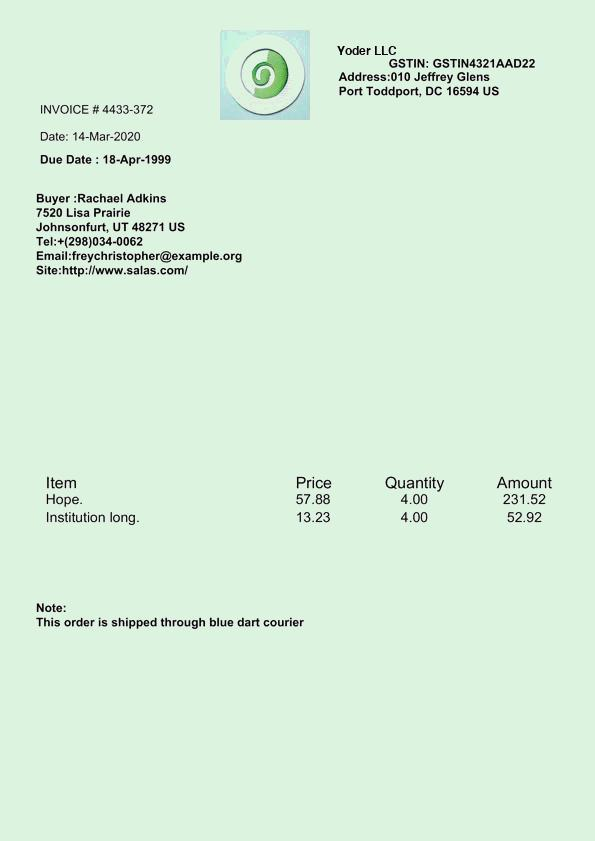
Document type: Invoice